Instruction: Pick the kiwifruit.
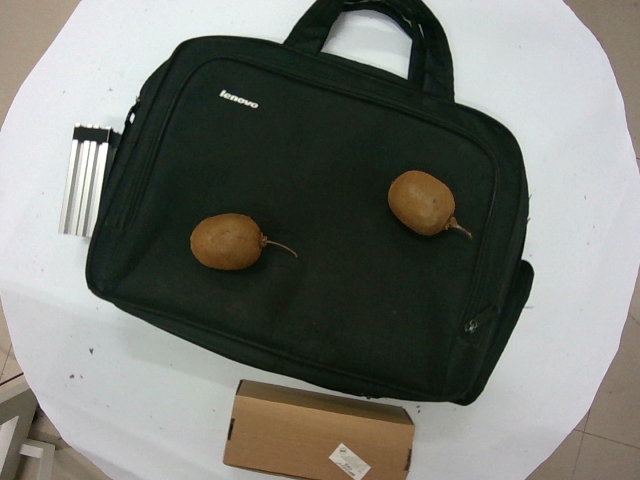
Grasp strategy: vertical